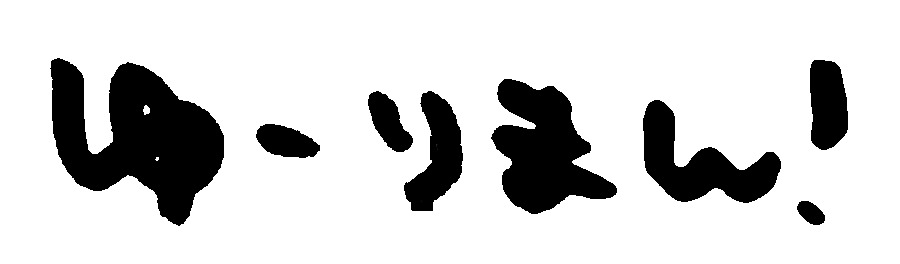
Signature of: yuriman